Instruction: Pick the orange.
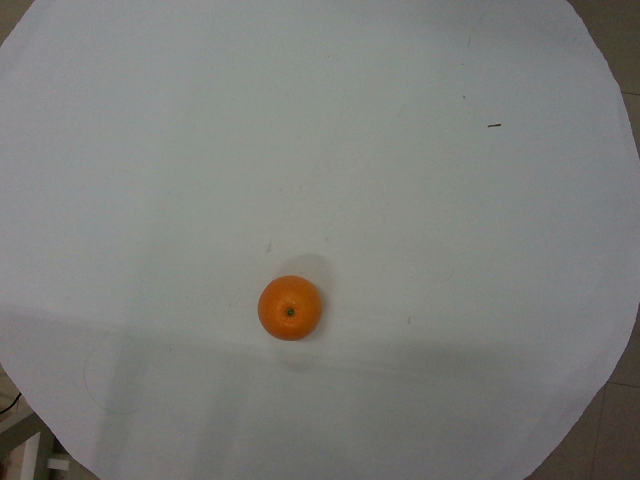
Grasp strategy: vertical